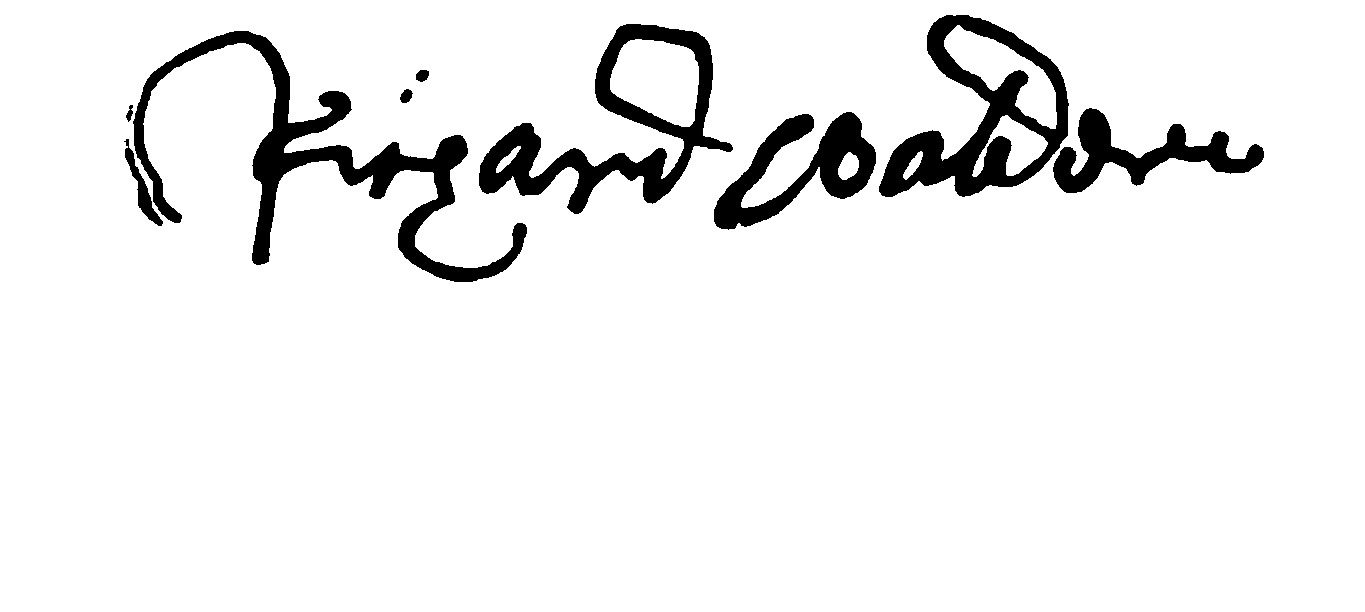
Signature of: richard waldron